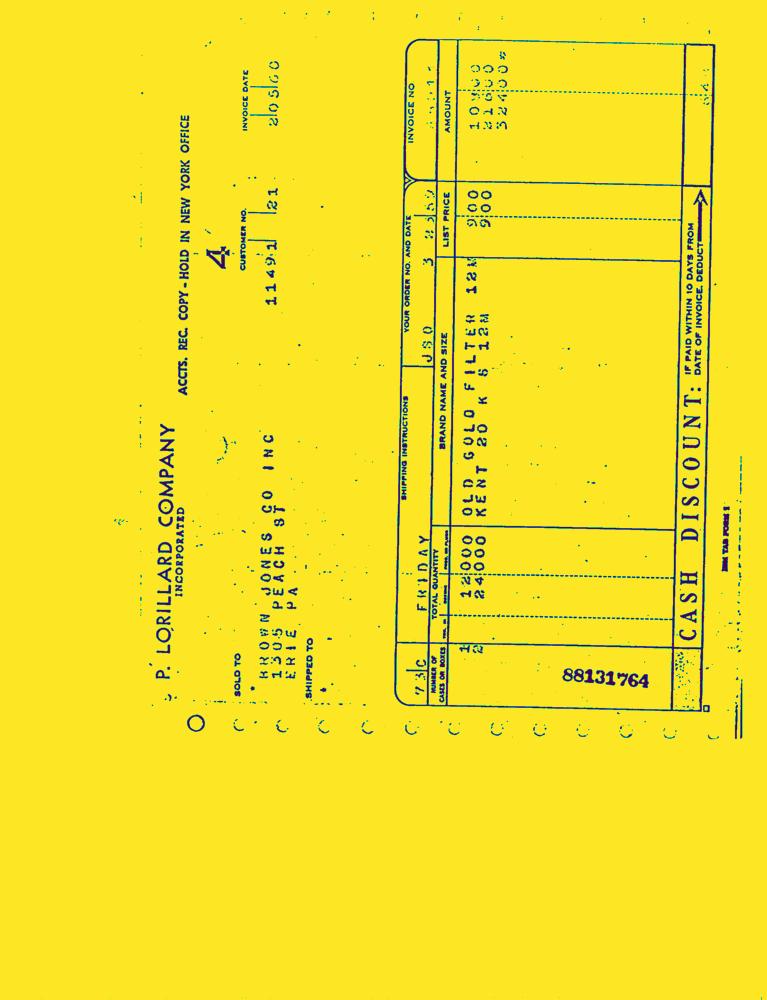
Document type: Invoice-Doc